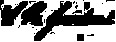
Signature of: silas hemenway jennison